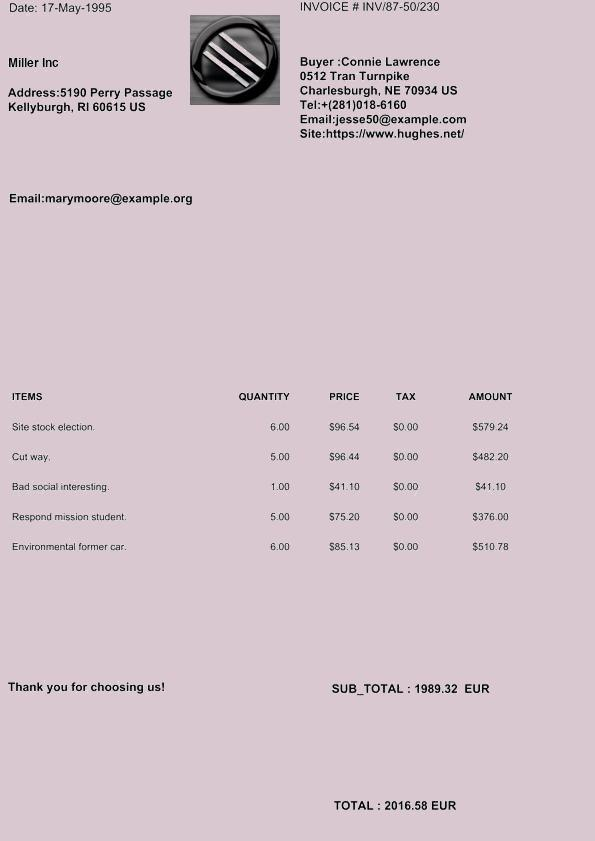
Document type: Invoice